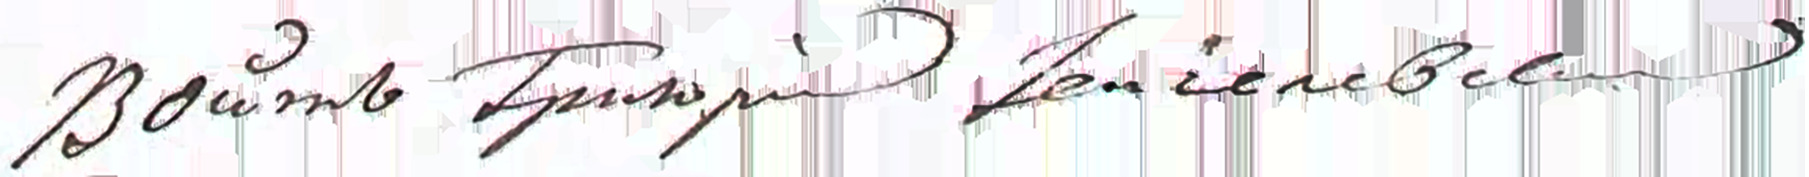
Signature of: q12110022